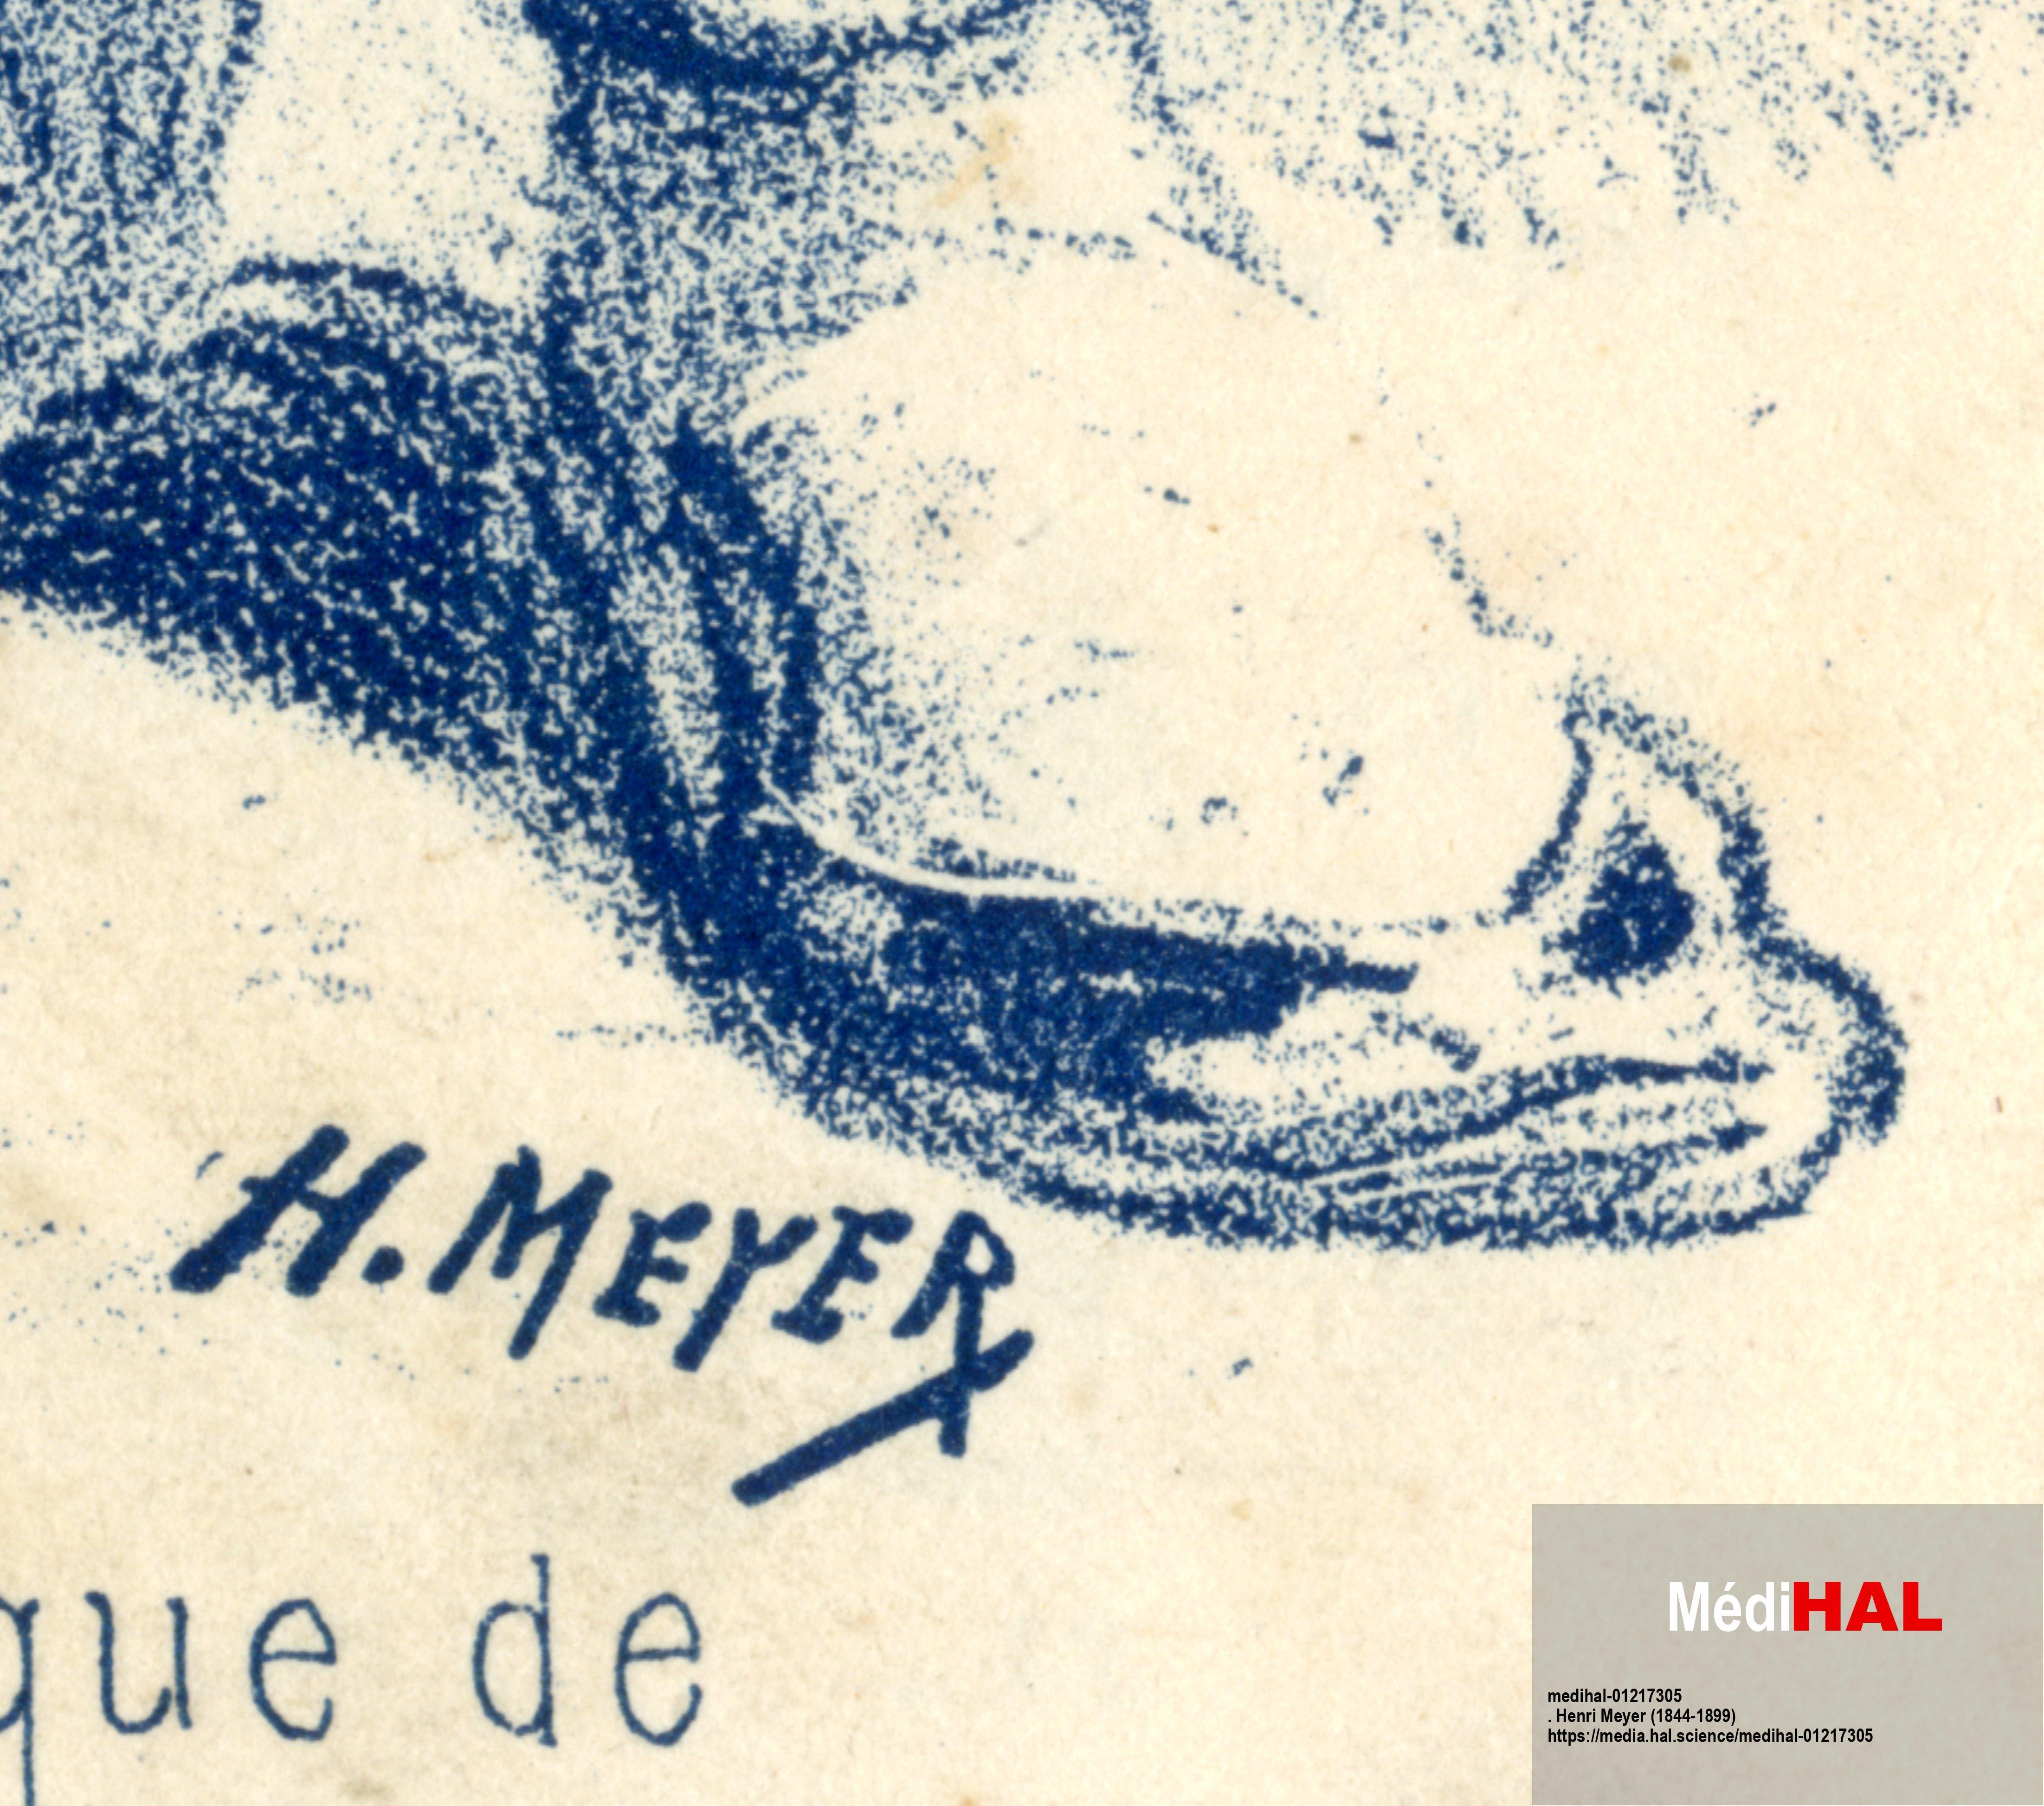
Signature of: henri meyer